Patient: Male, age 67
The patient is a 67-year-old malewith lung lesions, who has been diagnosed with GPA since August 2019. A written informed consent was obtained from the patient.He presented early clinical symptoms including a mild fever (37.5 C), cough, and bloody sputum (hemoptysis). Following a computed tomography (CT) scan, a big pulmonary mass was observed in the right lung [Figure 1]. The patient also had high values of erythrocyte sedimentation rate (ESR) and C-reactive protein (CRP). Moreover, the negative results of tuberculosis (TB), interferon gamma release assay (IGRA), and acid-fast Bacillus tests and the positive results for the PR3-ANCA (cANCA) test (more than three times the normal value) led to the rejection of TB and the diagnosis of GPA. Therefore, as the induction therapy, the patient was immediately treated with 500 mg/day of rituximab (total cumulative dose = 2 g) and methylprednisolone 500 mg pulse (1 g/day) for 3 days. Moreover, the patient also took other medications including prednisolone (1.25 mg/day), cotrimoxazole 400/80 mg (400/80 mg/12 h), and iron-folic acid 1 mg (1 mg/day). After disappearing the early symptoms (remission phase), the patient was scheduled to receive rituximab (500 mg) every 6 months for six consecutive periods. The patient also suffered from cardiovascular disease before being diagnosed with GPA and used carvedilol 6.25 mg (6.25 mg/day), losartan 25 mg (1 tablet/day), and atorvastatin 20 mg (1 tablet/day) to treat it.
Treatment with prednisolone (1.25 mg/day) continued until on April 4, 2020 when the patient visited the doctor for only brief symptoms of shortness of breath. According to the chest X-ray results [Figure 2], increasing the amounts of cANCA (145 U/mL), and CRP (58.9 mg/L), he was diagnosed with a pulmonary abscess due to GPA. Therefore, the dose of prednisolone increased up to 15 mg/day, and he was also prescribed hydroxychloroquine sulfate 200 mg (200 mg/day) and azithromycin 250 mg (500 mg [2 tablets] on the 1st day and 250 mg/day from the 2nd day to the 5th day), which quickly improved his clinical conditions.
Two weeks later (April 20, 2020) that coincided with an increase in the prevalence of COVID-19, the patient went to a hospital with symptoms including body aches, a nonproductive cough, shortness of breath, sore throat, loss of appetite, nausea and vomiting, fatigue, and severe weakness. A reverse transcription (RT)-polymerase chain reaction (PCR) test and lung CT scan [Figure 3] were performed to check the possibility of COVID-19. The RT-PCR test was positive for COVID-19, and the result of the CT scan showed the signs of bilateral multiple ground-glass opacity that were indistinguishable from the recurrence of GPA. The patient was immediately hospitalized, and his vital signs including O2 Sat (87%), PR, (89) temperature (36.8 C), and blood pressure (BP) (137/98 mm Hg) were recorded. He was treated with hydroxychloroquine sulfate 200 mg (200 mg/6 h), azithromycin 500 mg (500 mg/8 h), prednisolone 5 mg TDS (5 mg/8 h), and cotrimoxazole 400/80 mg BD (400/80 mg/12 h), while he was receiving folic acid 1 mg (1 tablet/day), chlorphenamine 4 mg (1 tablet/day), carvedilol 6.25 mg (6.25 mg/day), losartan 25 mg (25 mg/day), atorvastatin 20 mg (20 mg/day). During his hospitalization, the COVID-19 symptoms were mild. A week later of the hospitalization, with the disappearance of the initial symptoms, a negative result of RT-PCR and appropriate vital signs including O2 Sat (92%), PR (79), temperature (36.5 C), and BP (100/6 mm Hg), the patient was allowed to leave the hospital and undergo the home quarantine. All treatments for COVID-19 were applied before the second period of rituximab infusions.
Keywords: covid-19, cytokine storm, granulomatosis with polyangiitis, immunosuppressive drugs, rituximab
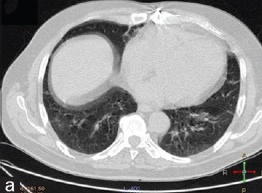
Image caption: The results of computed tomography scan of the lung with granulomatosis with polyangiitis (a and b). There is a big pulmonary mass in the right lung indicated by arrows.